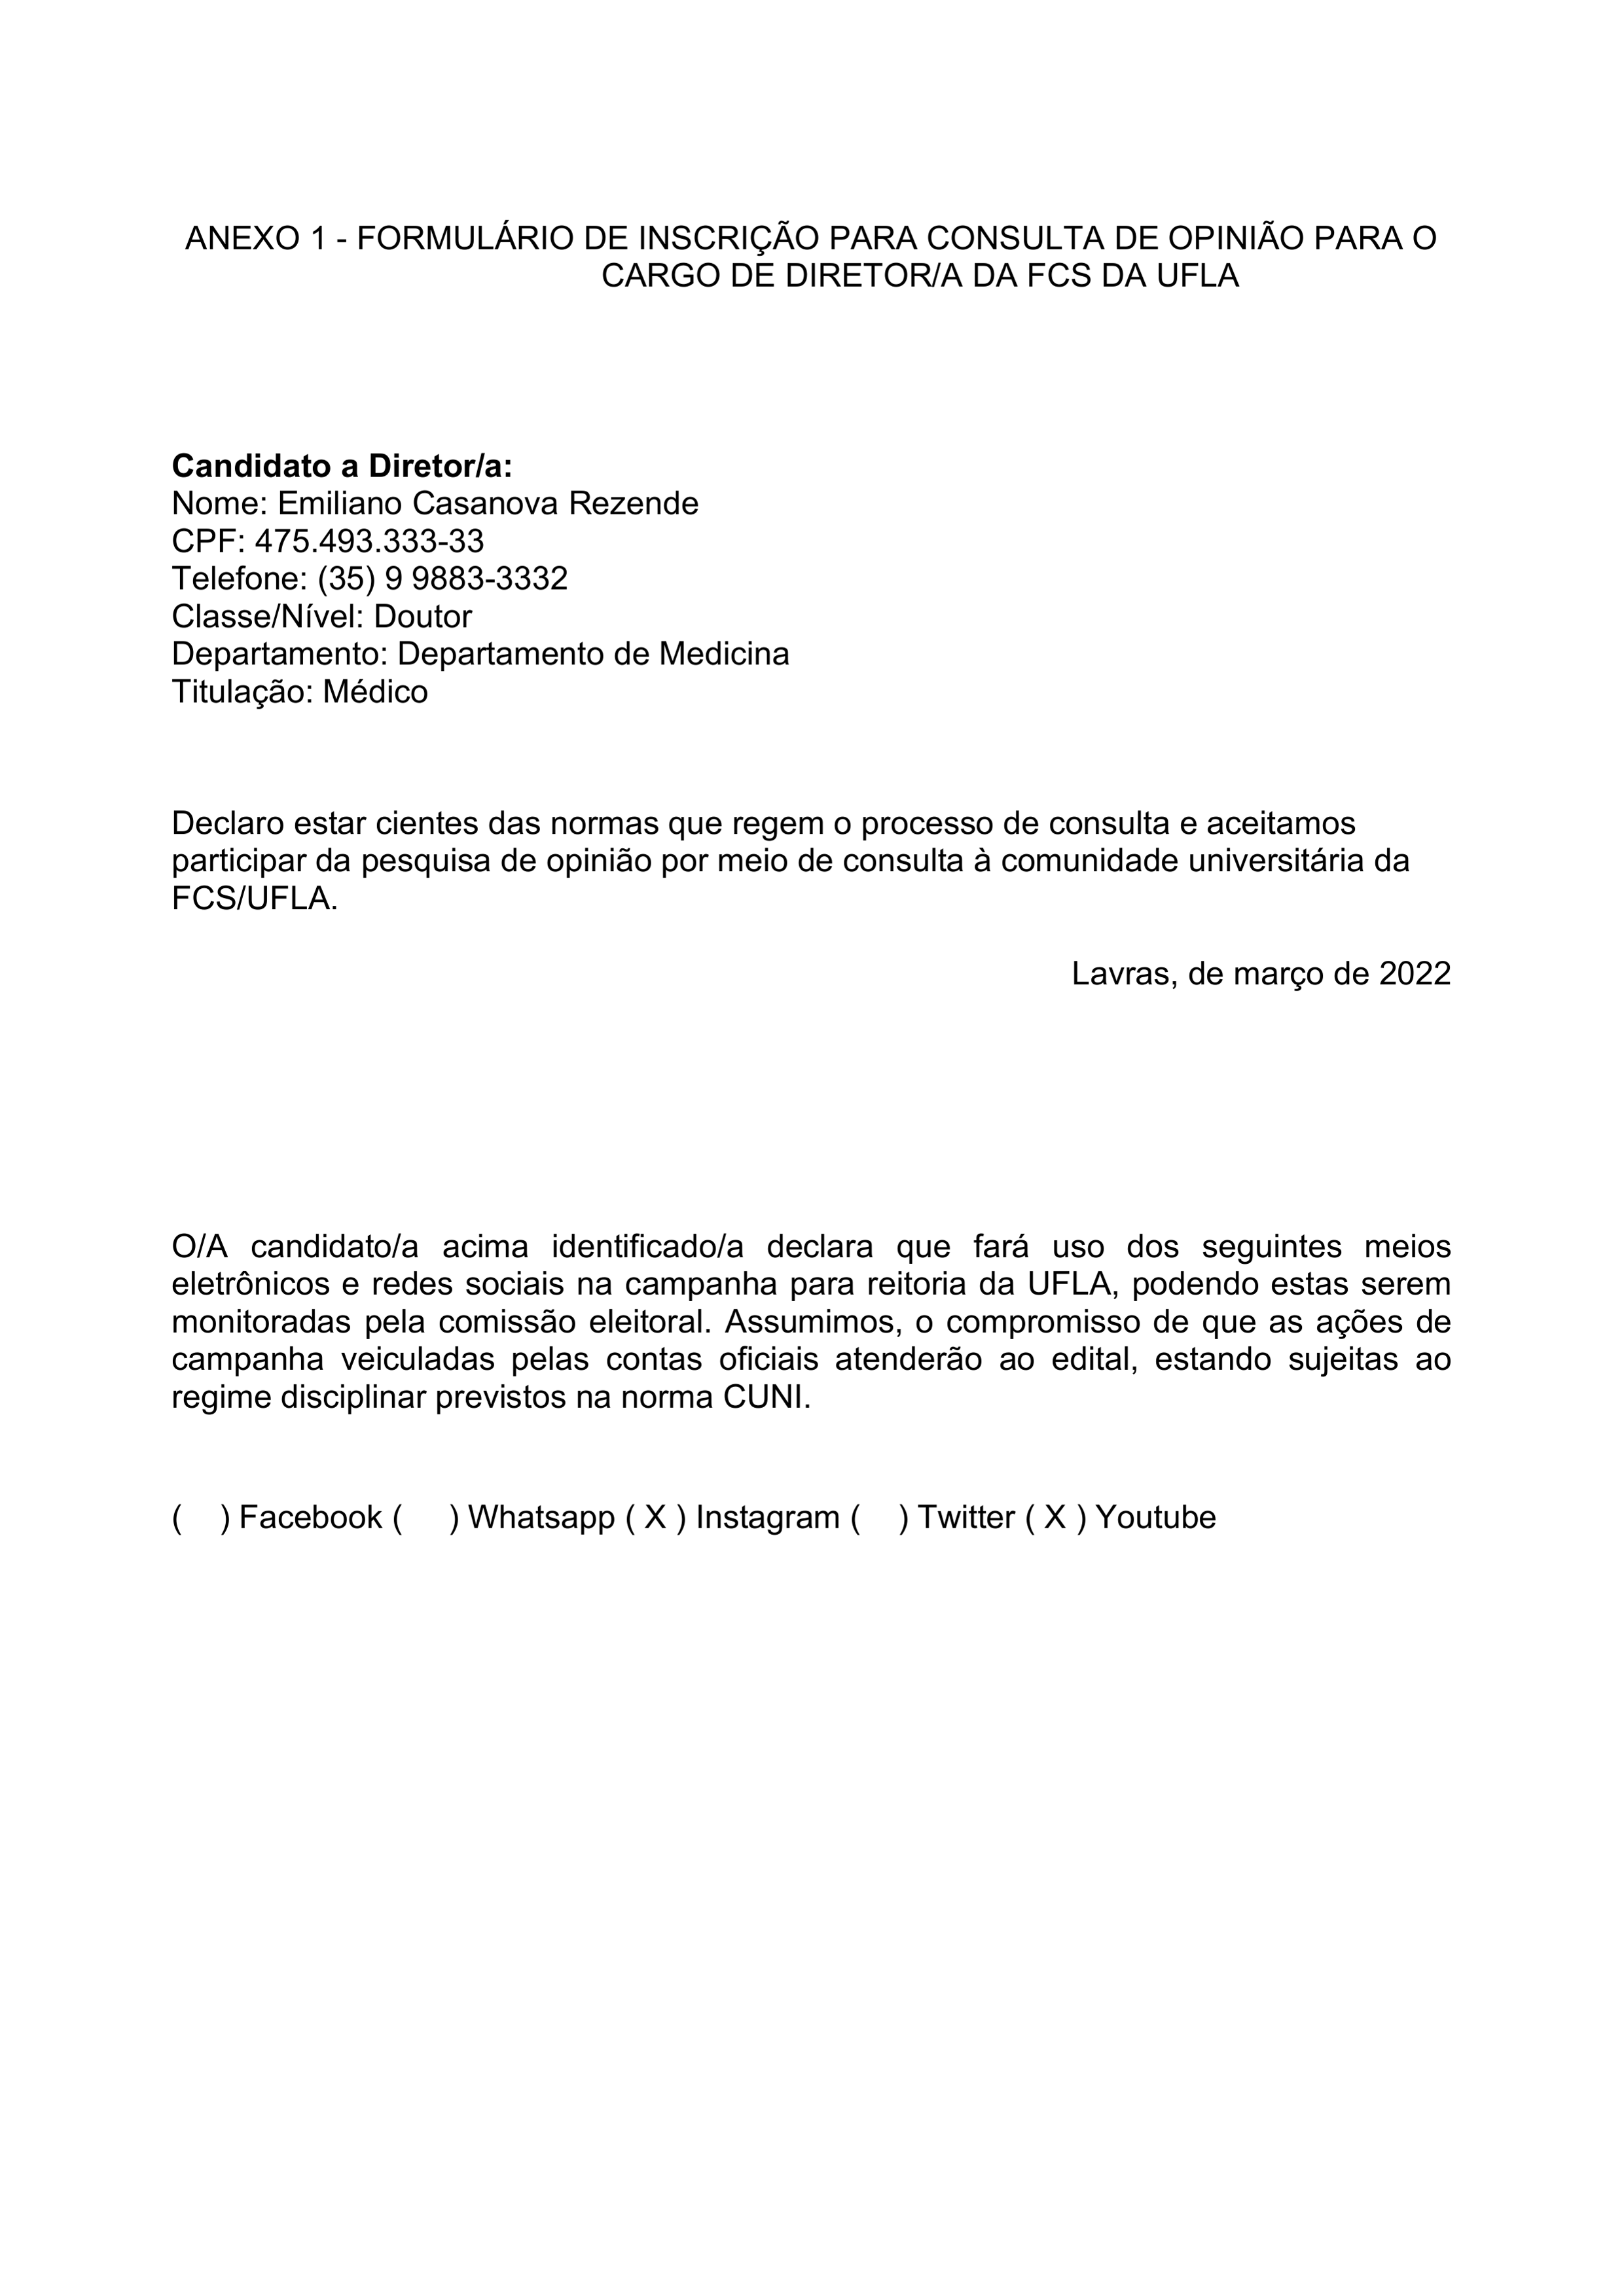
ANEXO 1 - FORMULÁRIO DE INSCRIÇÃO PARA CONSULTA DE OPINIÃO PARA O CARGO DE DIRETORIA DA FCS DA UFLA
Candidato a Diretor/a:
Nome:
Emiliano Casanova Rezende
CPF:
475.493.333-33
Telefone:
(35) 9 9883-3332
Classe/Nível:
Doutor
Departamento:
Departamento de Medicina
Titúlação:
Médico
Declaro estar cientes das normas que regem o processo de consulta e aceitamos participar da pesquisa de opinião por meio de consulta à comunidade universitária da FCS/UFLA.
Lavras, de março de 2022
O/A candidato/a acima identificado/a declara que fará uso dos seguintes meios eletrônicos e redes sociais na campanha para reitoria da UFLA, podendo estas serem monitoradas pela comissão eleitoral. Assumimos, o compromisso de que as ações de campanha veiculadas pelas contas oficiais atenderão ao edital, estando sujeitas ao regime disciplinar previstos na norma CUNI.
() Facebook
() Whatsapp
() Twitter
Instagram
(X)
Youtube
(X)